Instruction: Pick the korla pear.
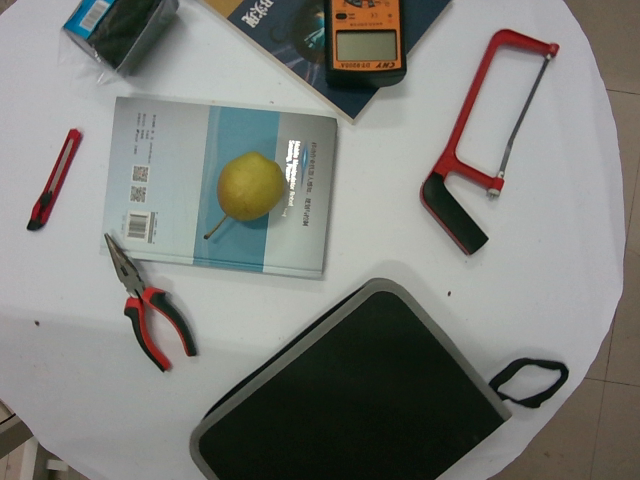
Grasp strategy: vertical